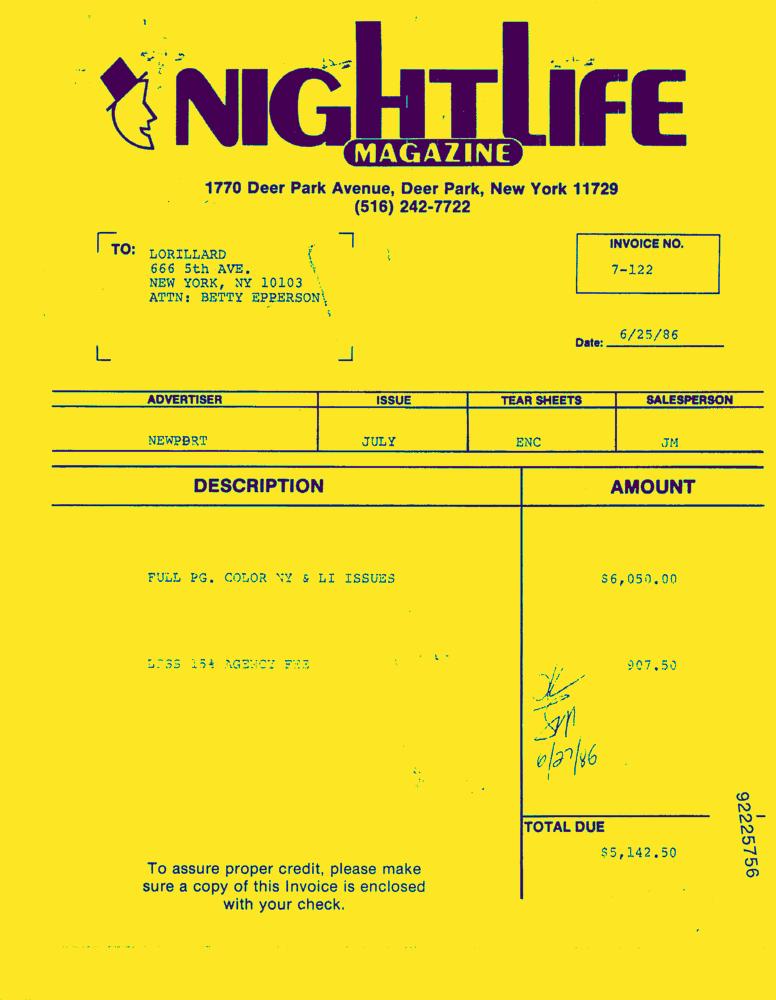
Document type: Invoice-Doc